Question: Explain the disease:
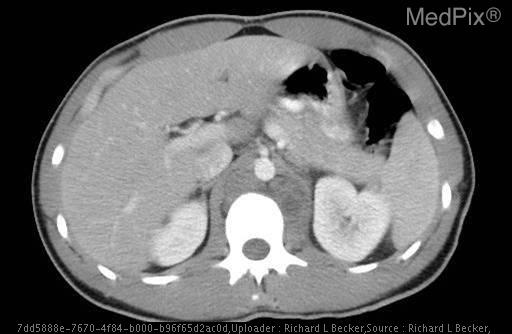
Answer: The disease is discussed as: Of all malignant intratesticular neoplams, mixed germ cell tumors are the second most common.  Of these the majority are at least a portion of embryonal cell carcinoma which constitute 20-25% of all primary germ cell malignancies.  Unfortunately this subtype of germ cell tumor tend to be more aggressive and will invade the tunica albuginea and/or cause visceral metastases.  Although embryonal cell carcinomas have three sub-types: adult, infantile and endodermal sinus tumor, embryonal cell carcinomas tend to be less radio and chemosensitive than seminomatous tumors. Infantile and endodermal sinus types are associated with elevated alpha-fetoprotein which can be used to monitor therapy/recurrence.
Teratomas are a second type of germ cell tumor.  Teratoma also has three subtypes: mature, immature, and with malignant transformation.   Teratomas must have three germinal layers: endoderm, mesoderm, ectoderm.  They constitute 5% of all primary testicular neoplasms.  Although approximately 30% will metastasize, the reported 5-year survival is 70%.
Although not seen in this case the other type of non-seminomatous germ cell tumor type is choriocarcinoma which is the rarest and least favorable of the three basic types.  Although it rarely occurs in its pure form, it represents 23% of mixed germ cell tumors.  These leisons are highly vascular and metastasize early.